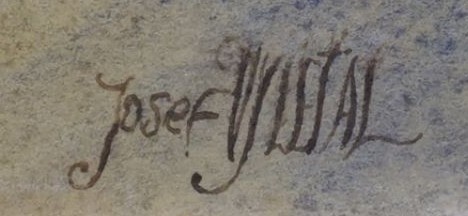
Signature of: josef vyleťal